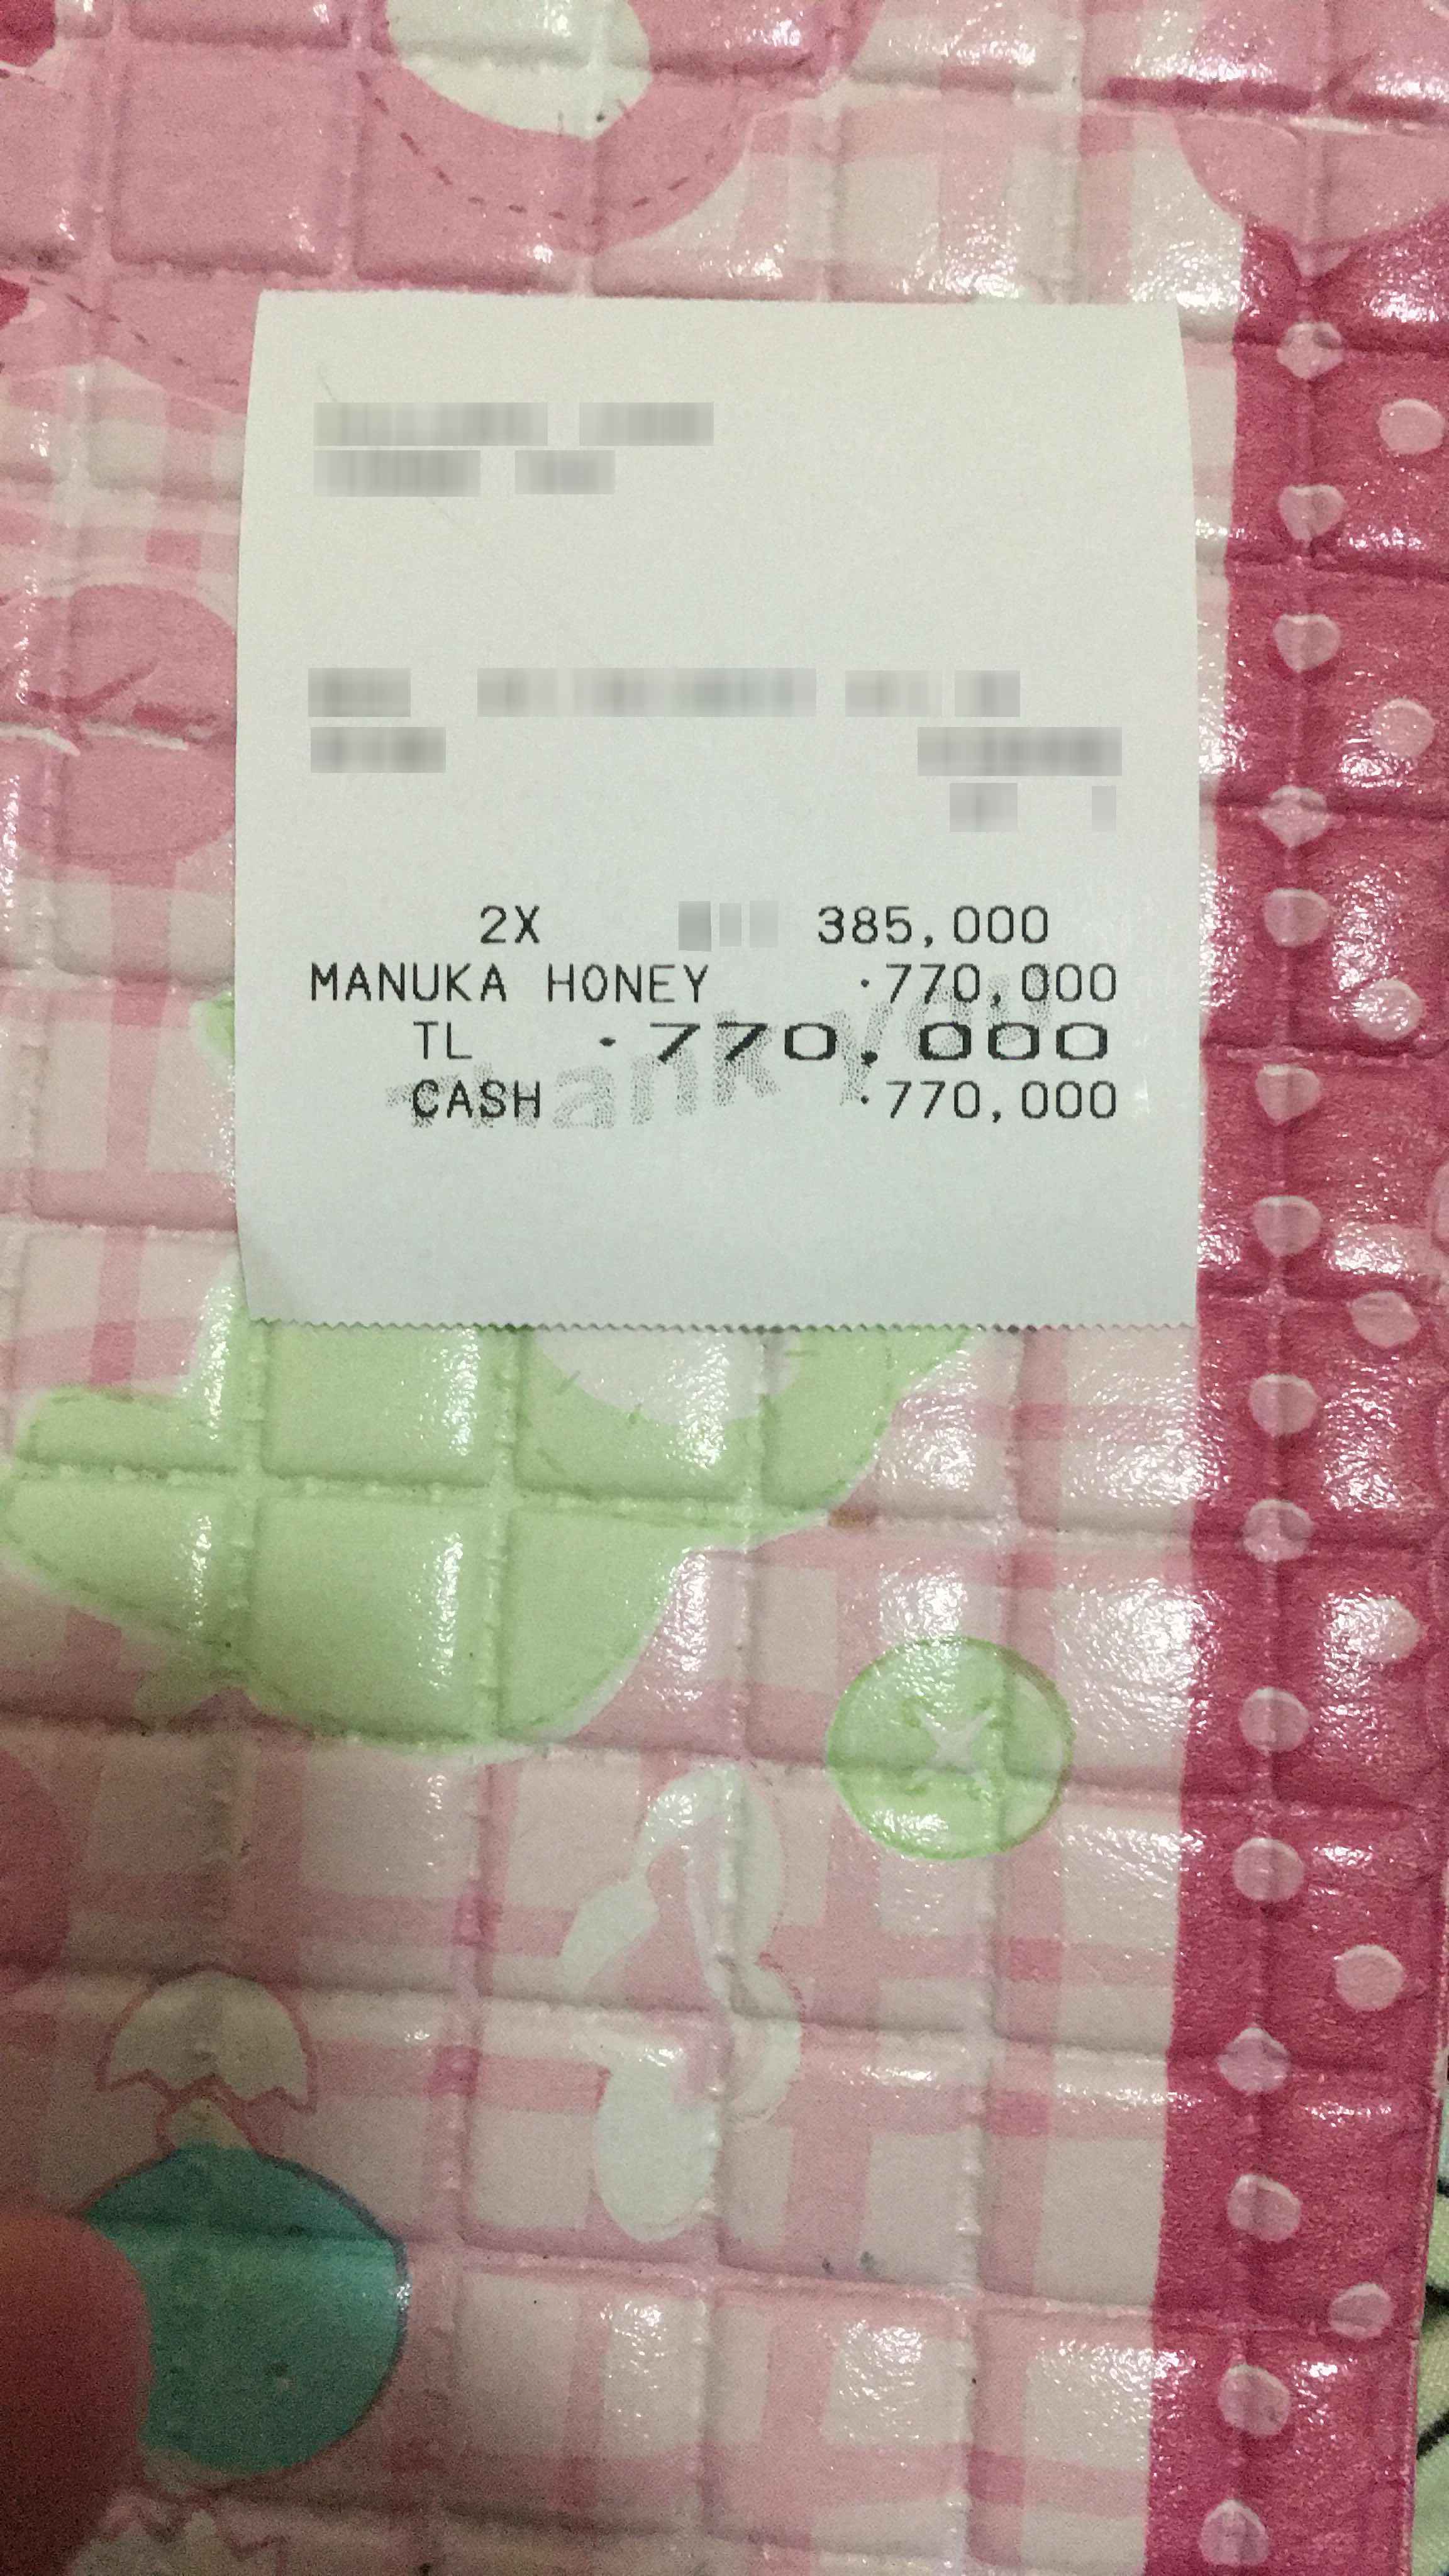
Number of items: 4
Total: 770,000
OCR text regions:
text: 2X
text: 385,000
text: MANUKA
text: HONEY
text: 770,000
text: TL
text: 770,000
text: CASH
text: 770,000